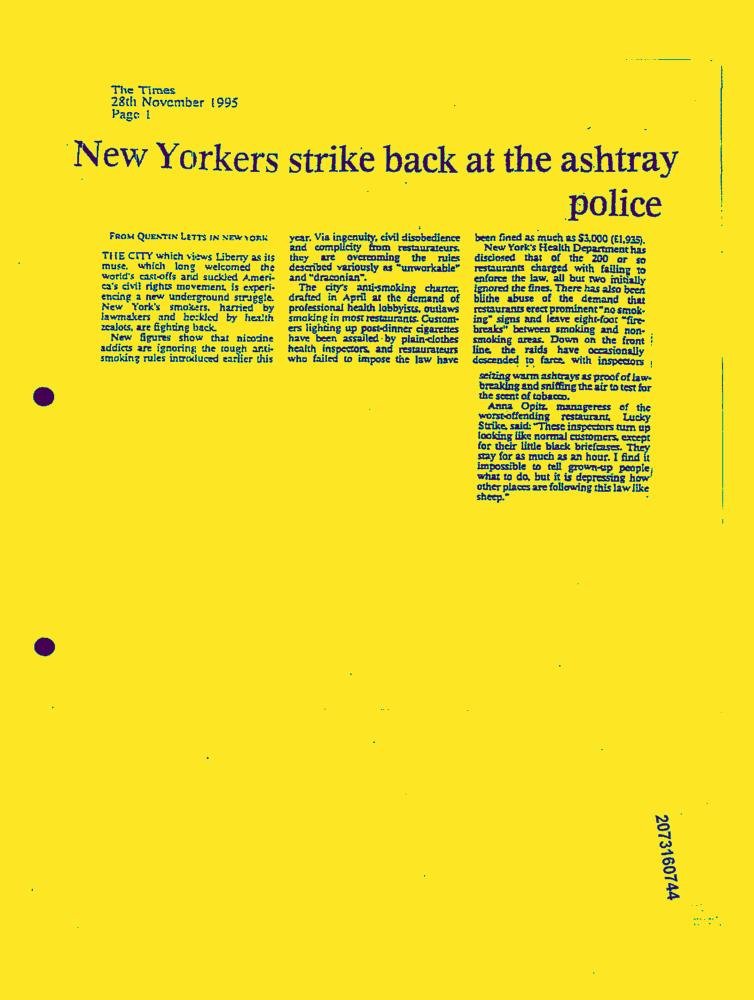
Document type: News-Article